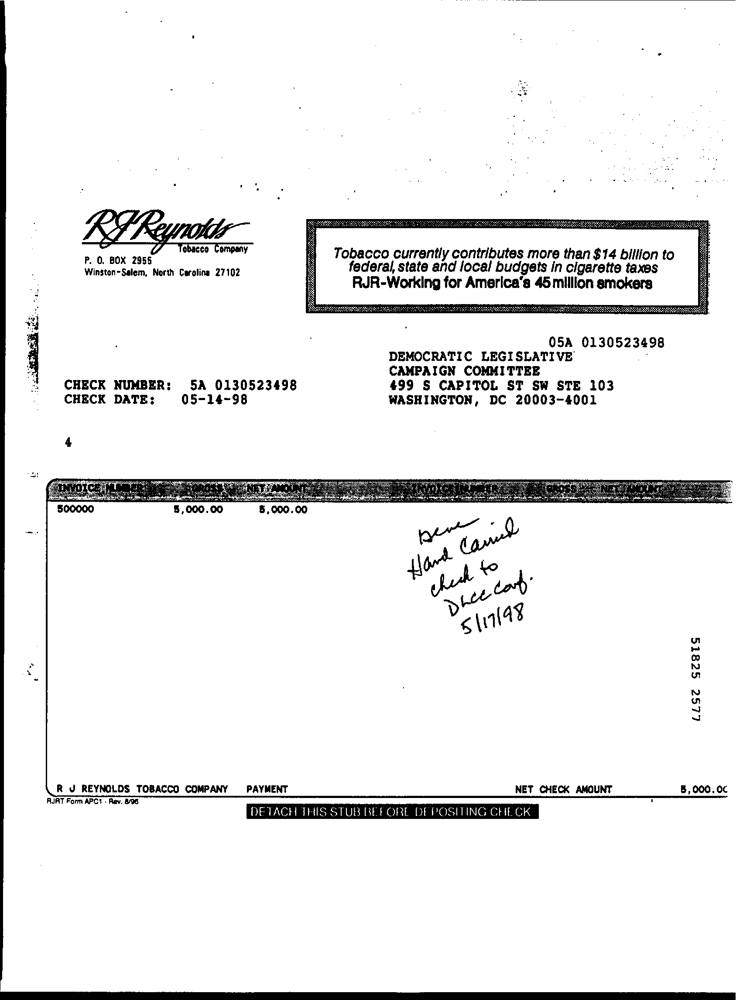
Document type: Invoice